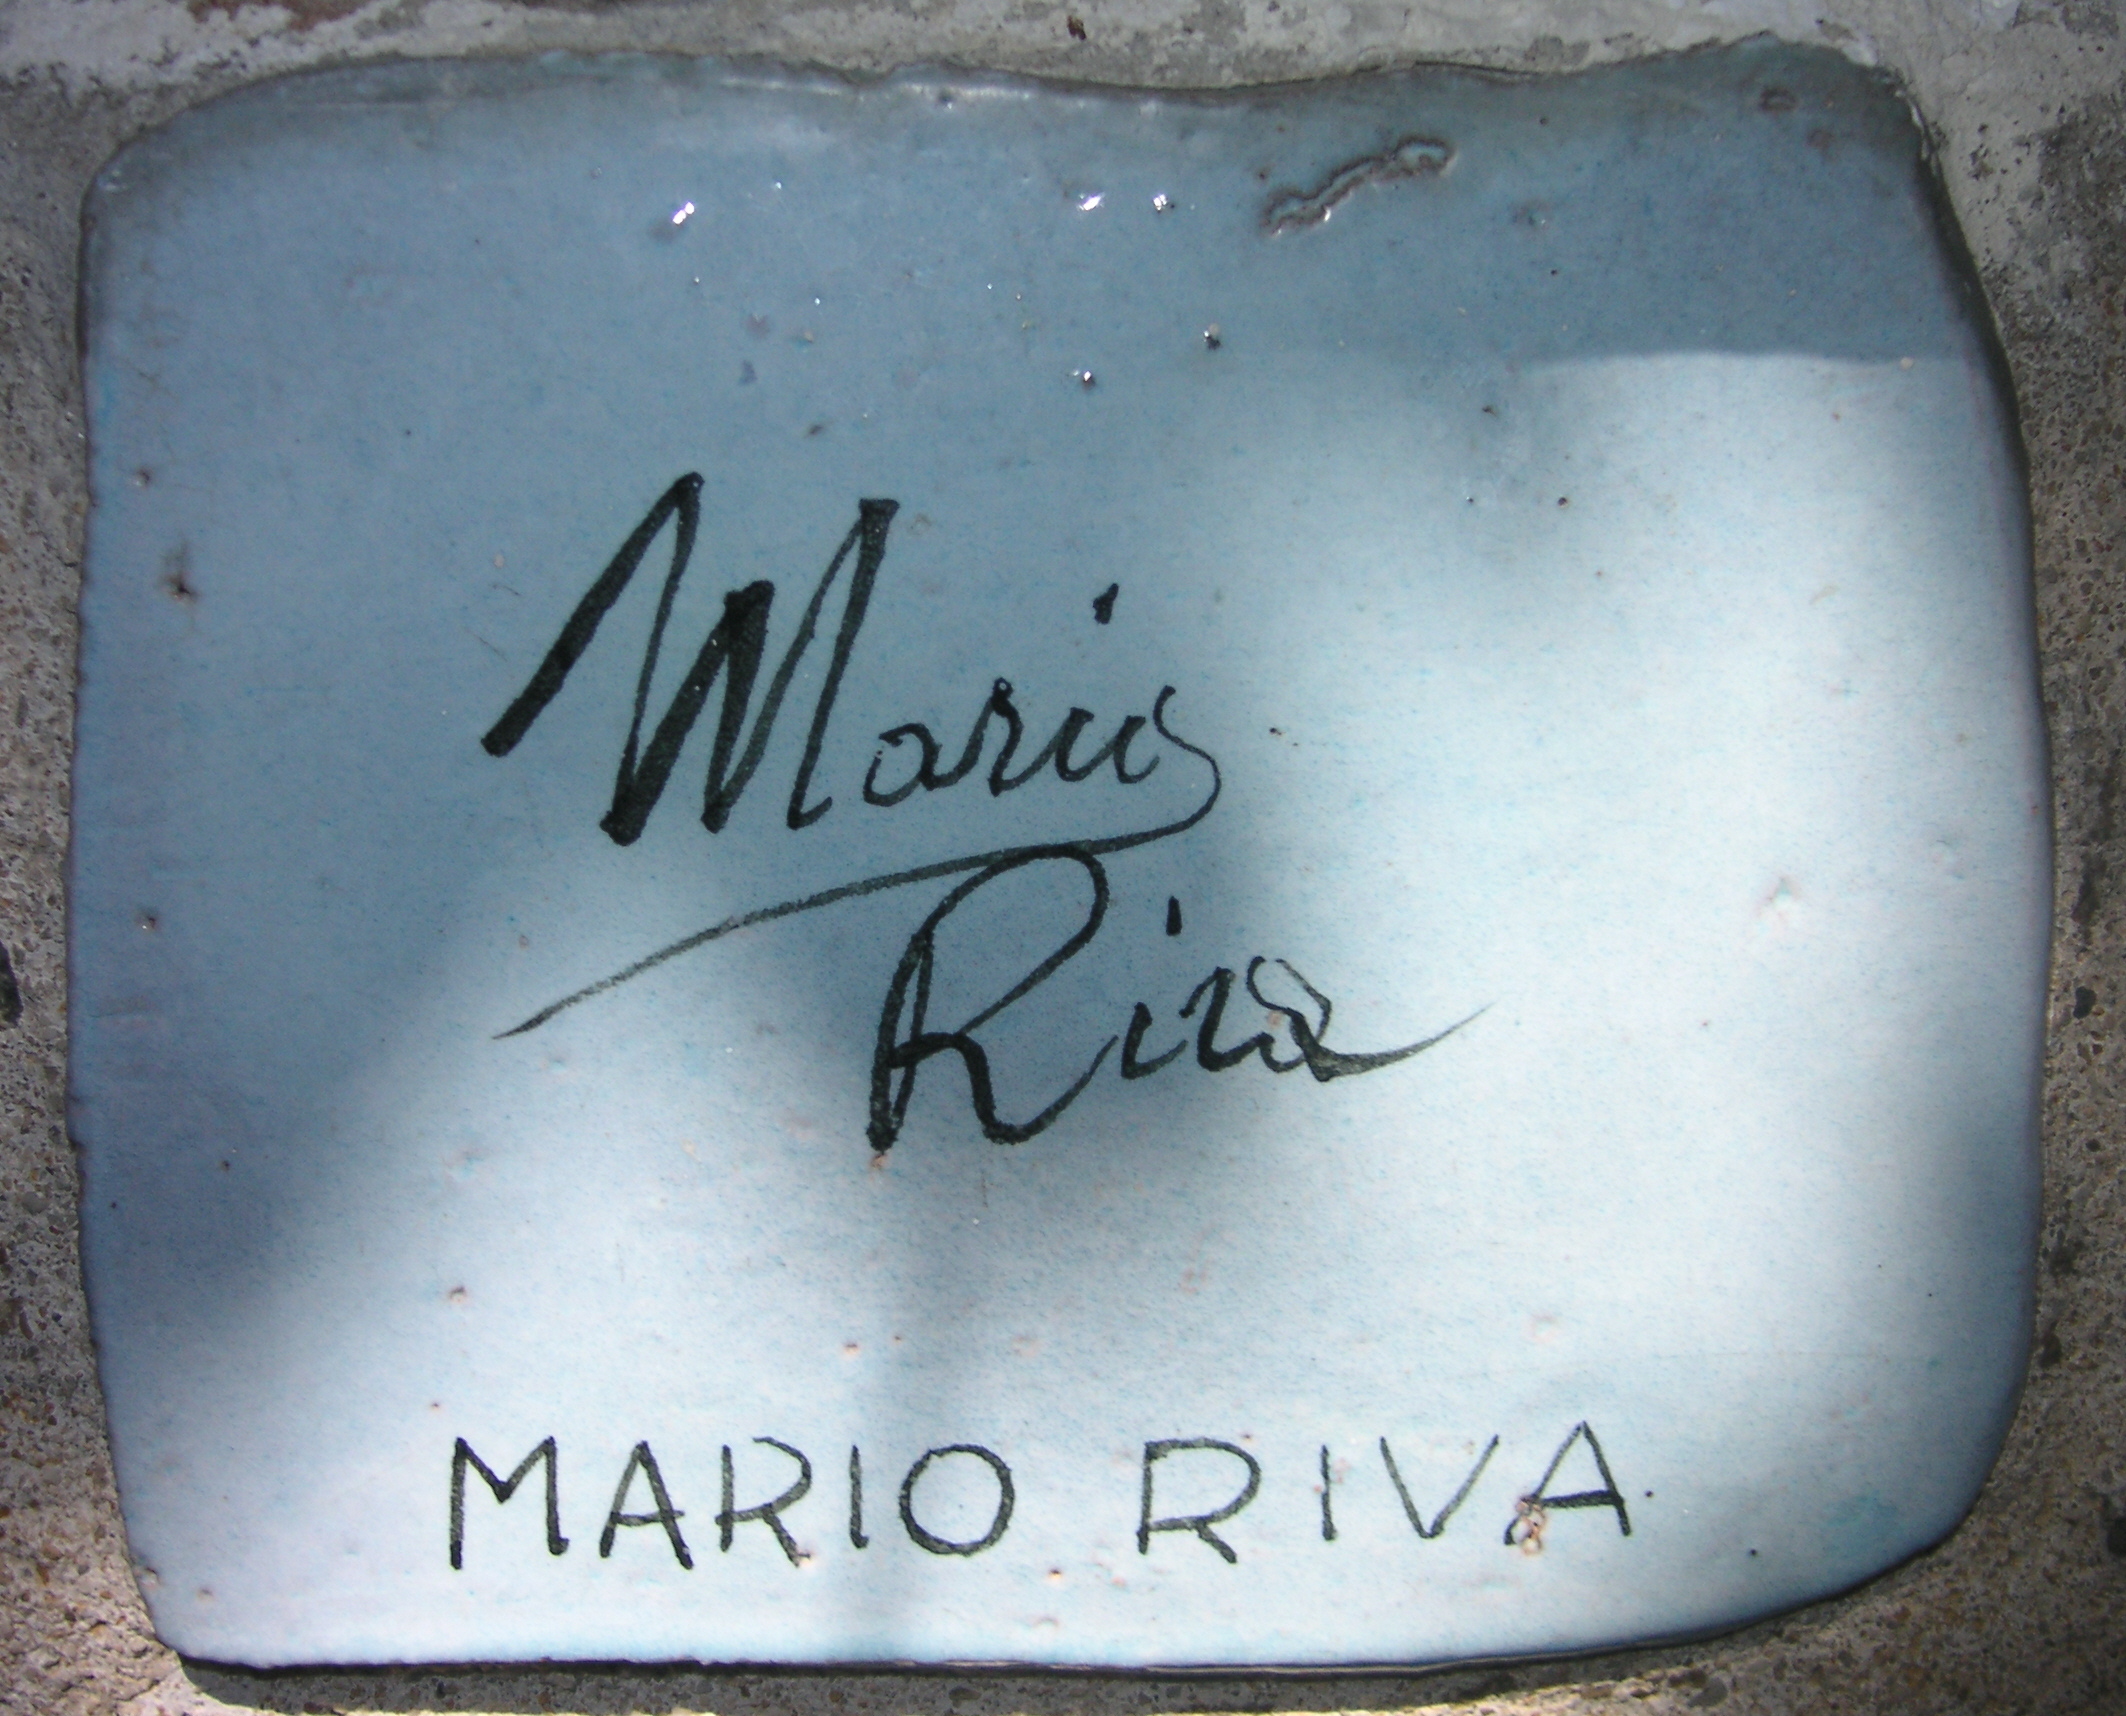
Signature of: mario riva